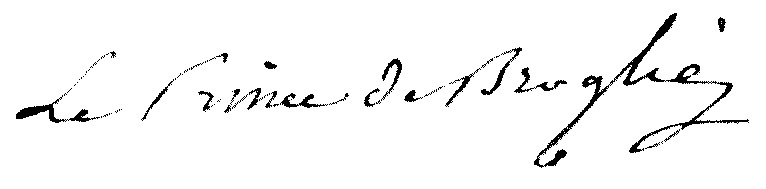
Signature of: victor de broglie